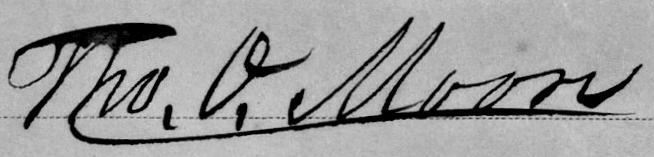
Signature of: thomas overton moore